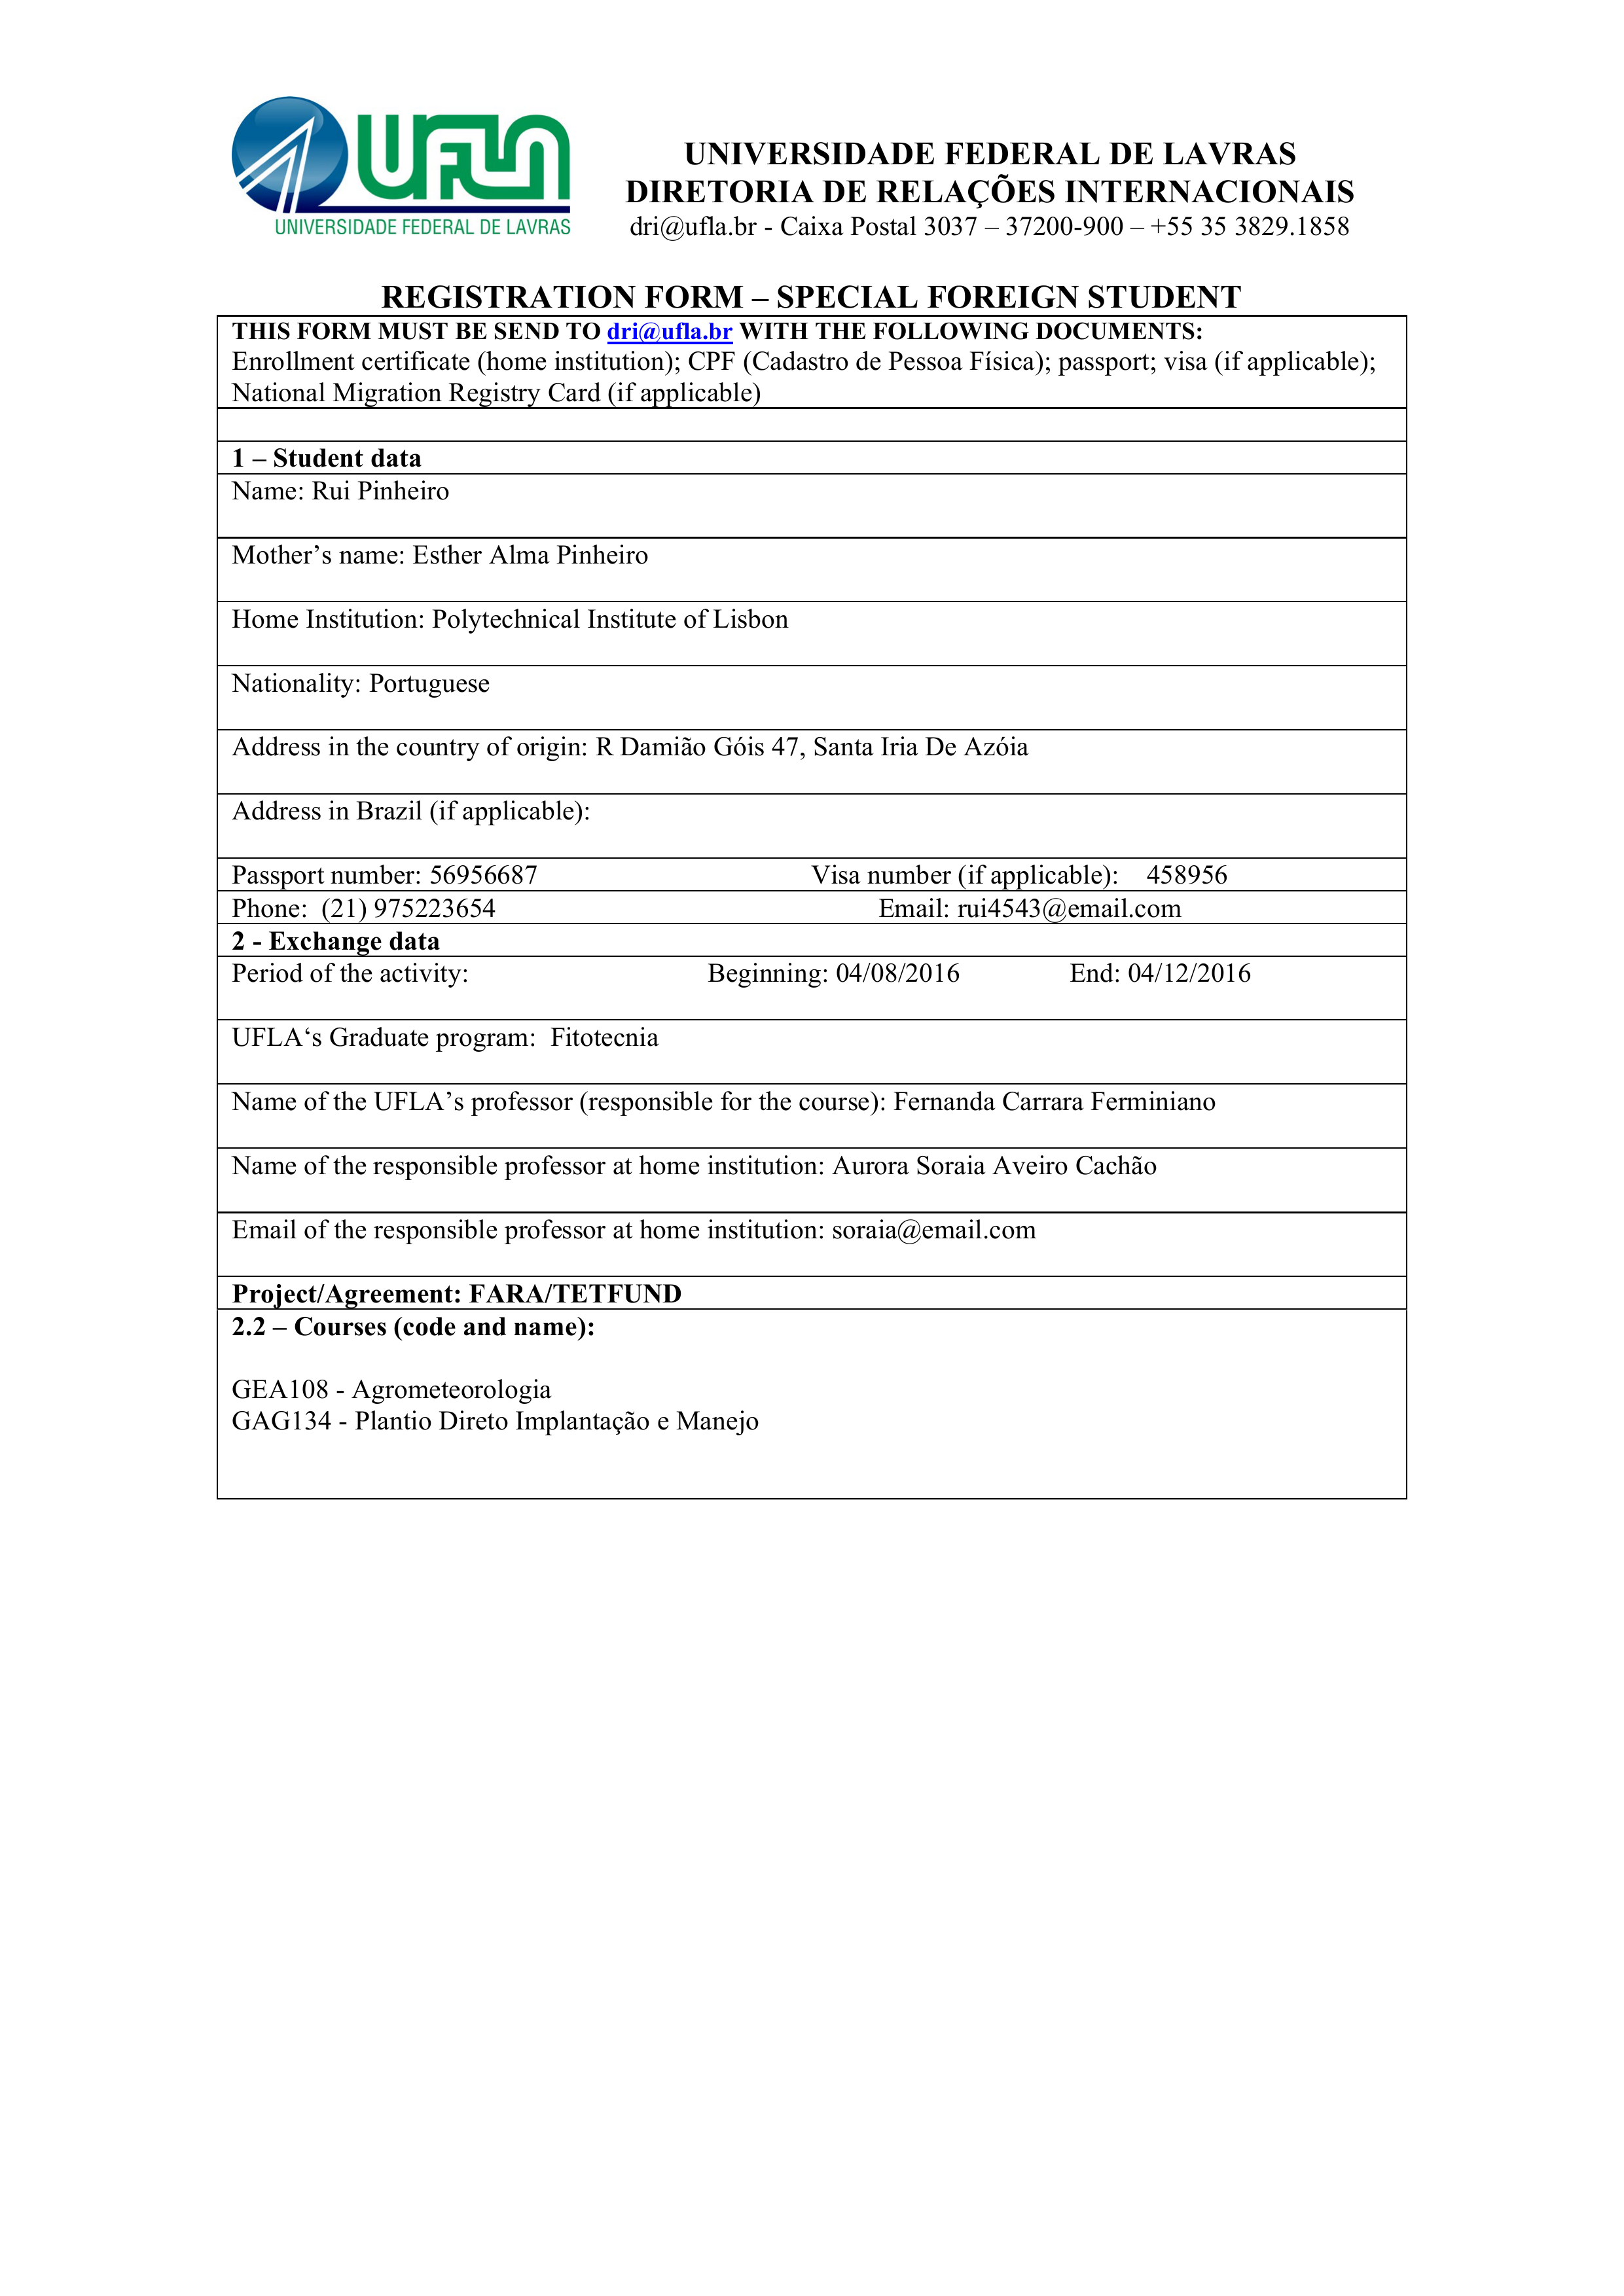
UFLA
UNIVERSIDADE FEDERAL DE LAVRAS
DIRETORIA DE RELAÇÕES INTERNACIONAIS
dri@ufla.br - Caixa Postal 3037 — 37200-900 — +55 35 3829.1858
UNIVERSIDADE FEDERAL DE LAVRAS
REGISTRATION FORM — SPECIAL FOREIGN STUDENT
THIS FORM MUST BE SEND TO dri@ufla.br WITH THE FOLLOWING DOCUMENTS: Enrollment certificate (home institution); CPF (Cadastro de Pessoa Fisica); passport; visa (if applicable); National Migration Registry Card (if applicable)
1 — Student data
Name:
Rui Pinheiro
"Mothers" name:
Esther Alma Pinheiro
Home Institution:
Polytechnical Institute of Lisbon
Nationality:
Portuguese
Address in the country of origin:
R Damião Góis 47, Santa Iria De Azóia
Address in Brazil (if applicable):
Passport number:
56956687
Visa number (if applicable):
458956
Phone:
(21)975223654
Email:
rui4543@email.com
2 - Exchange data
Period of the activity:
Beginning:
04/08/2016
End:
04/12/2016
UFLA‘s Graduate program:
Fitotecnia
Name of the UFLA’s professor (responsible for the course):
Fernanda Carrara Ferminiano
Name of the responsible professor at home institution:
Aurora Soraia Aveiro Cachão
Email of the responsible professor at home institution:
soraia@email.com
Project/Agreement:
FARA/TETFUND
2.2 — Courses (code and name):
GEA108 - Agrometeorologia
GAG134 - Plantio Direto Implantação e Manejo